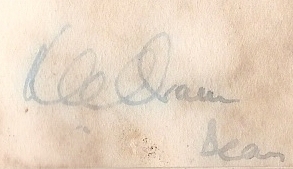
Signature of: kenneth oram